Question: Which state is mentioned in the document?
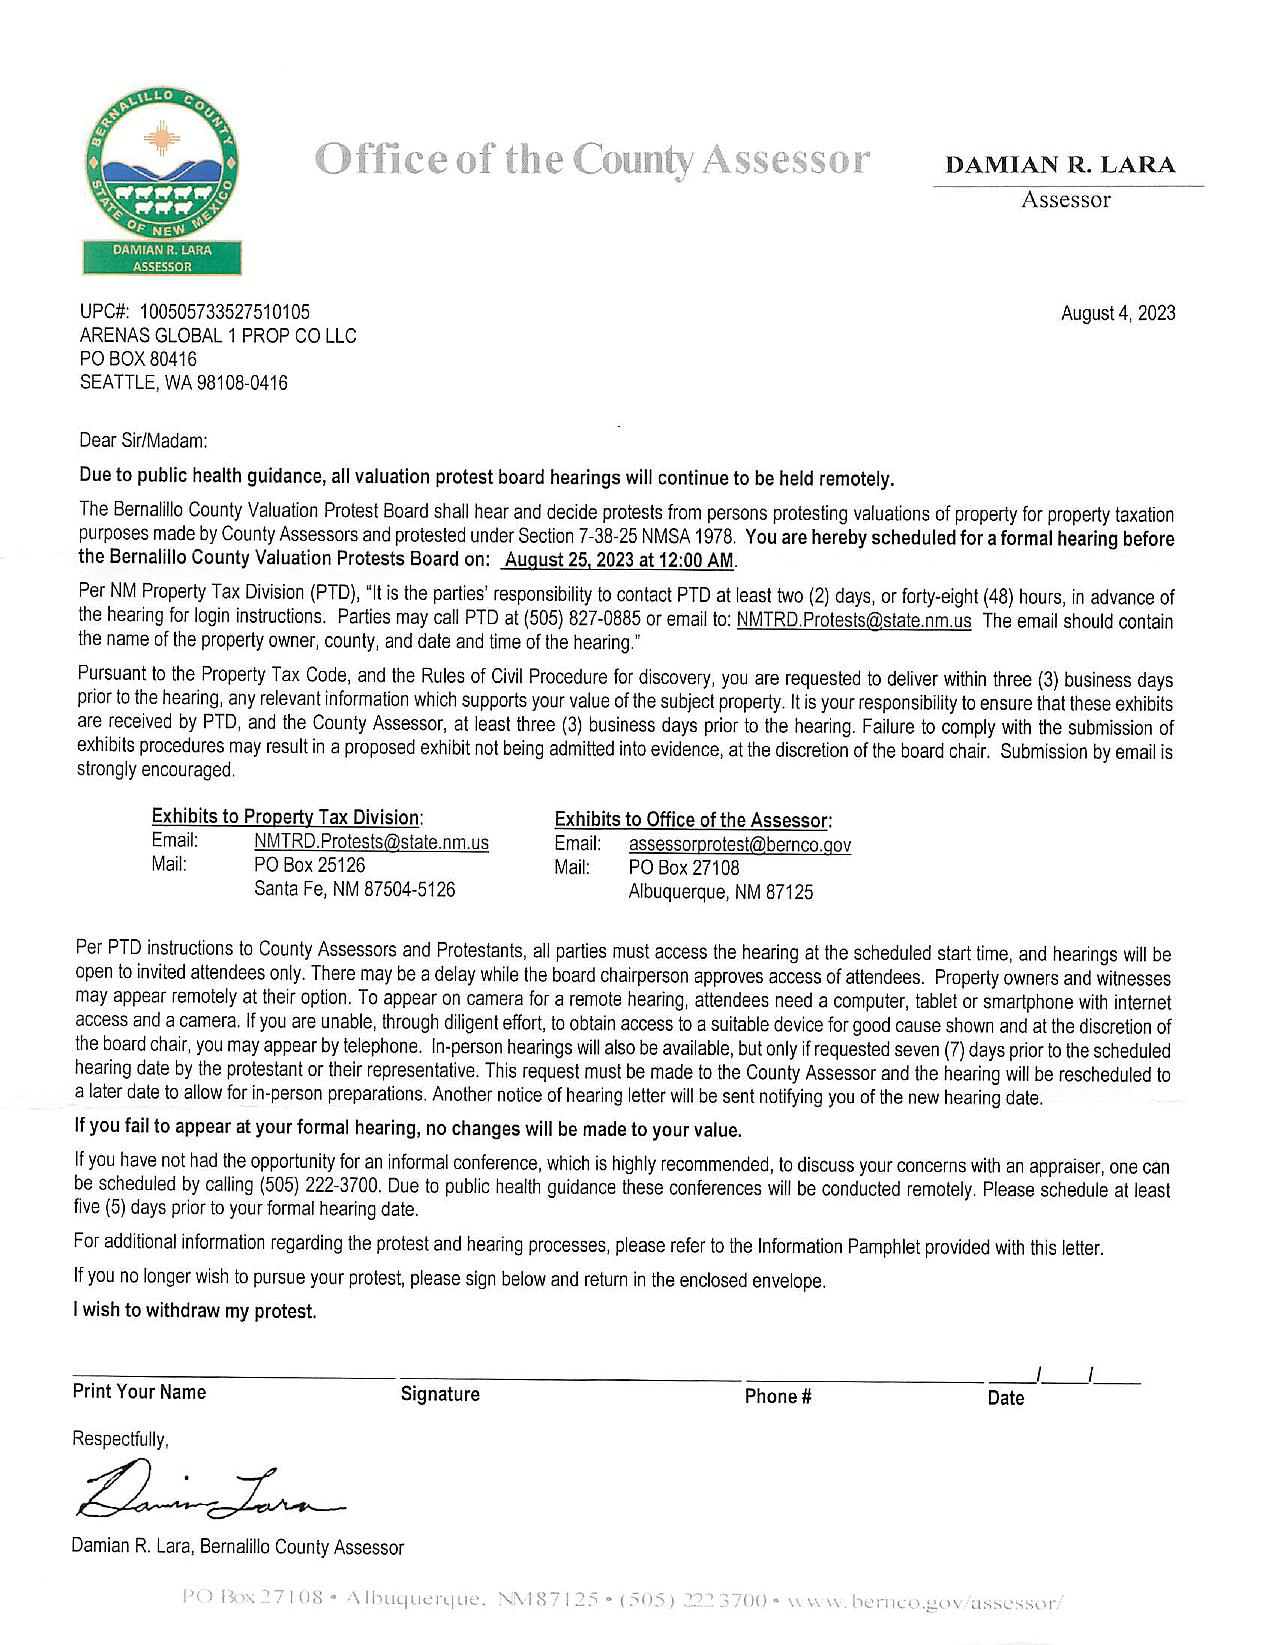
Answer: "New Mexico"